Question: What is the potential diagnosis?
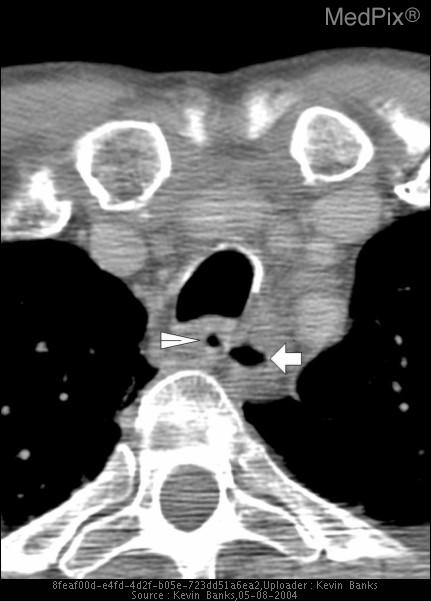
Answer: The possible diagnosis includes Killian-Jamieson diverticulum
Zenker's diverticulum.